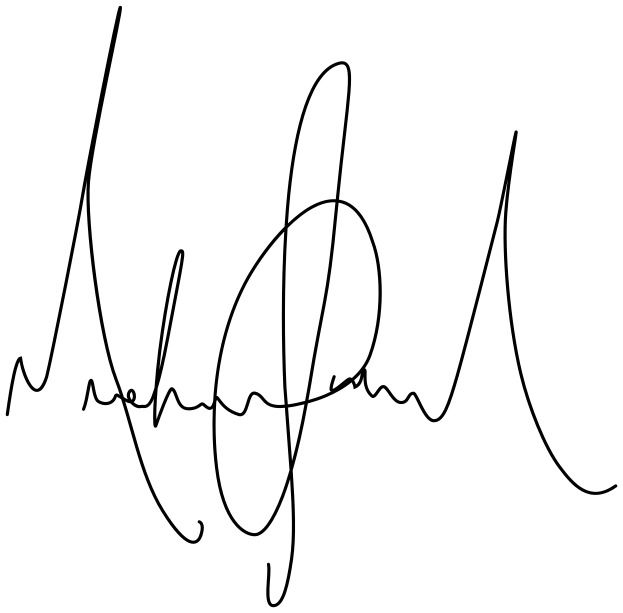
Signature of: michael jackson